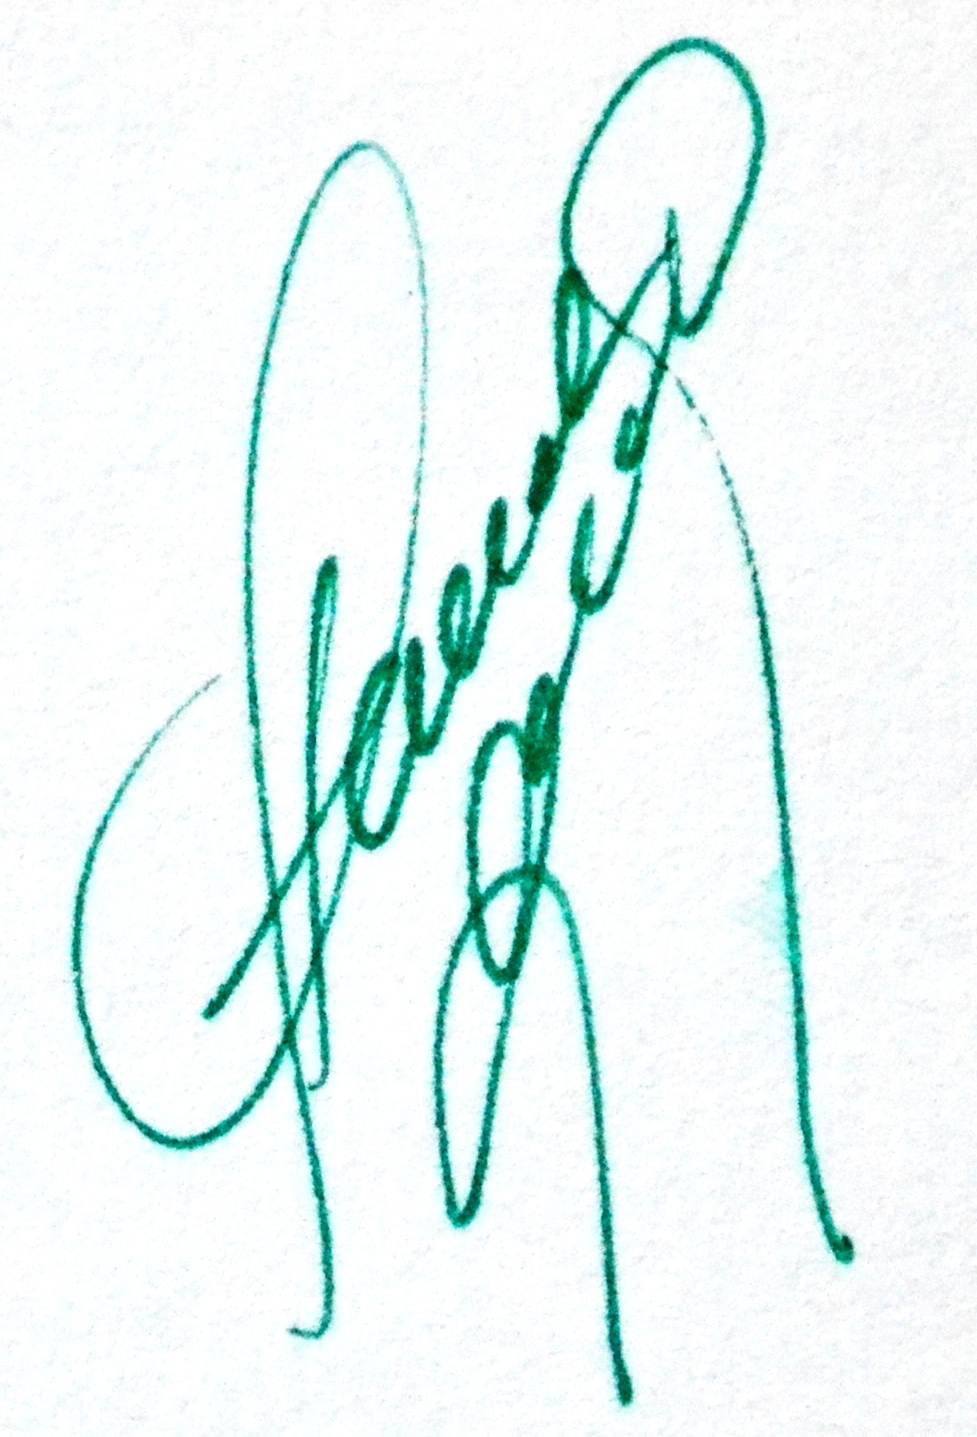
Signature of: stanislav hložek